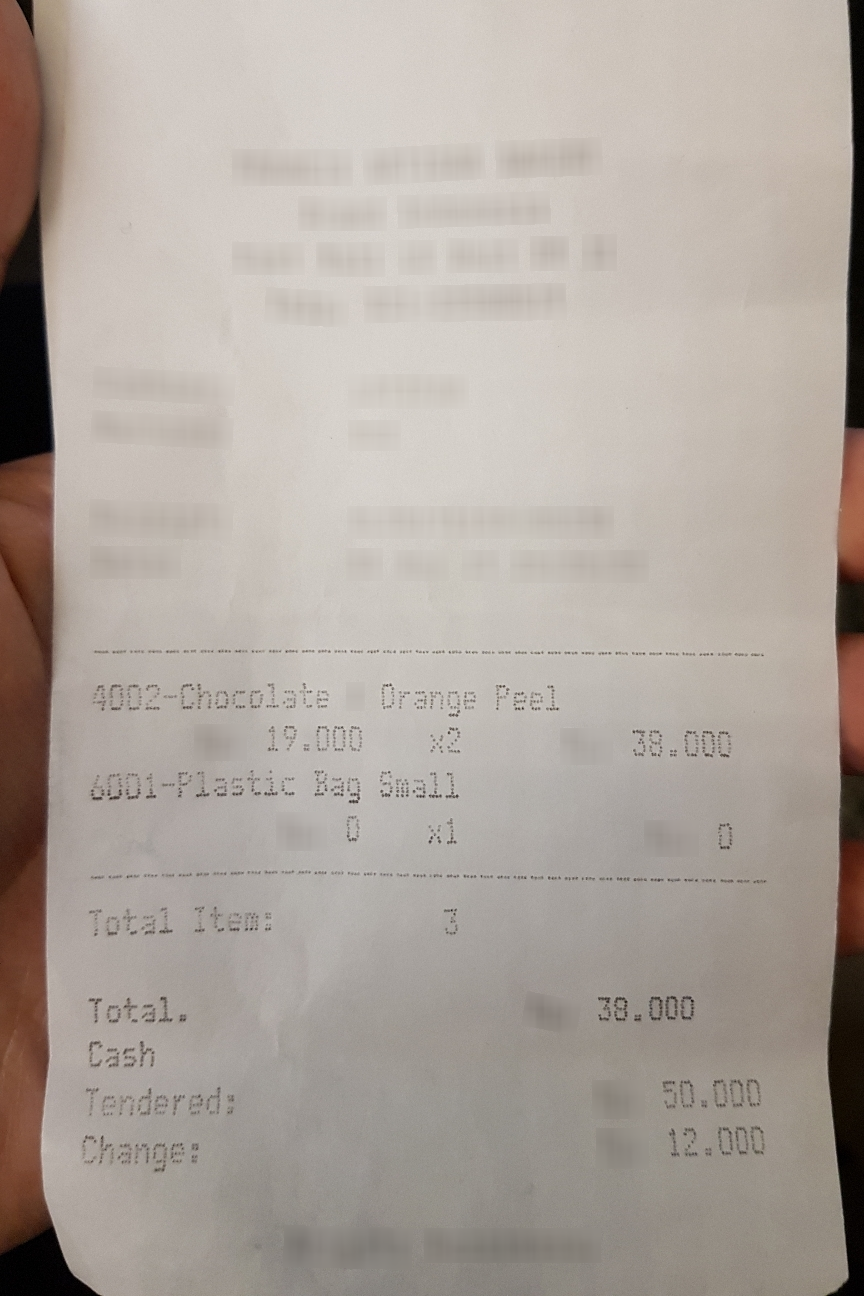
Receipt information:
total: 38.000
line_items: item_name: Chocolate Orange Peel
item_value: 38.000
item_quantity: 2
item_name: Plastic Bag Small
item_value: 0
item_quantity: 1